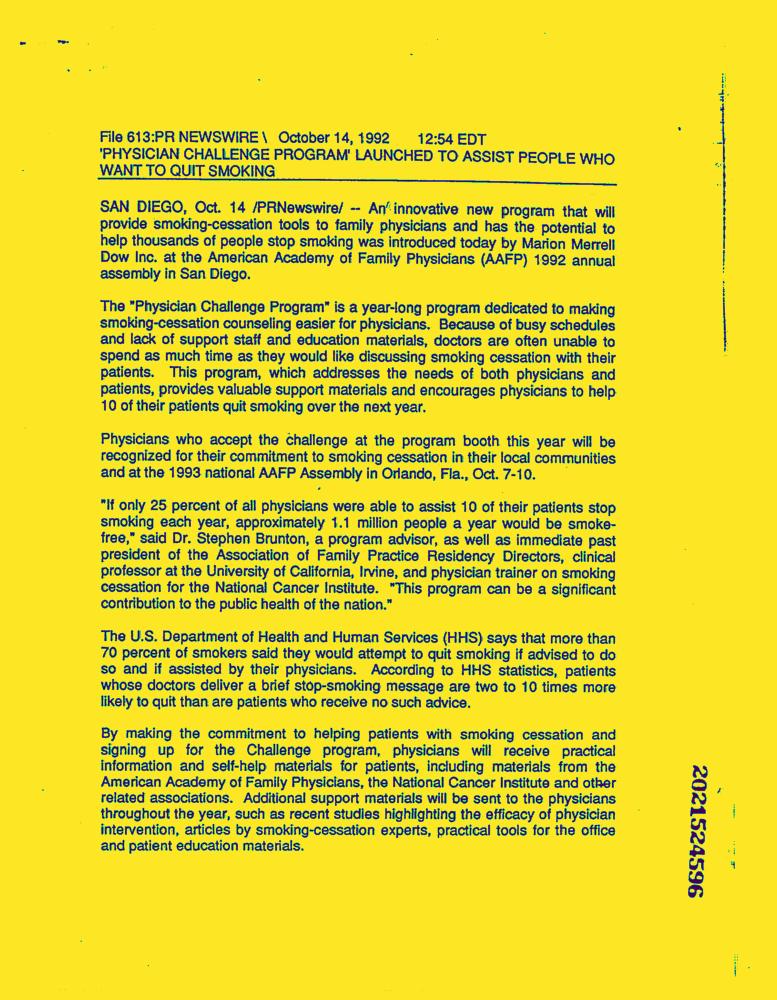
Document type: News-Article